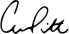
Signature of: curtis pitt